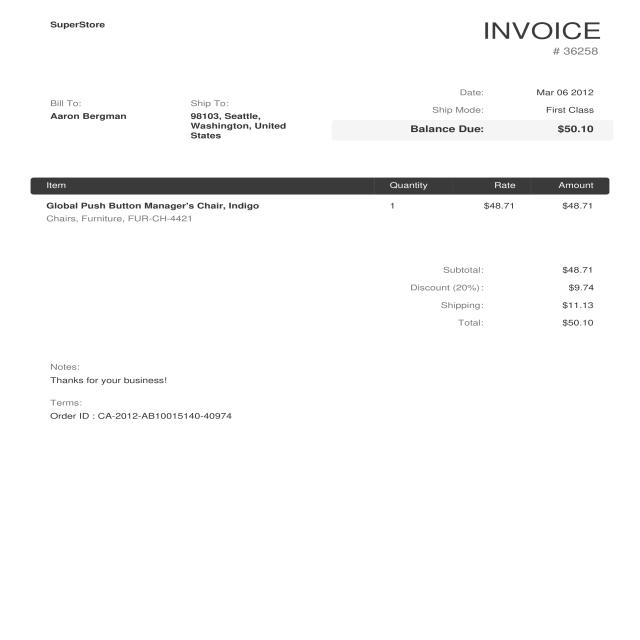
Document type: Invoice